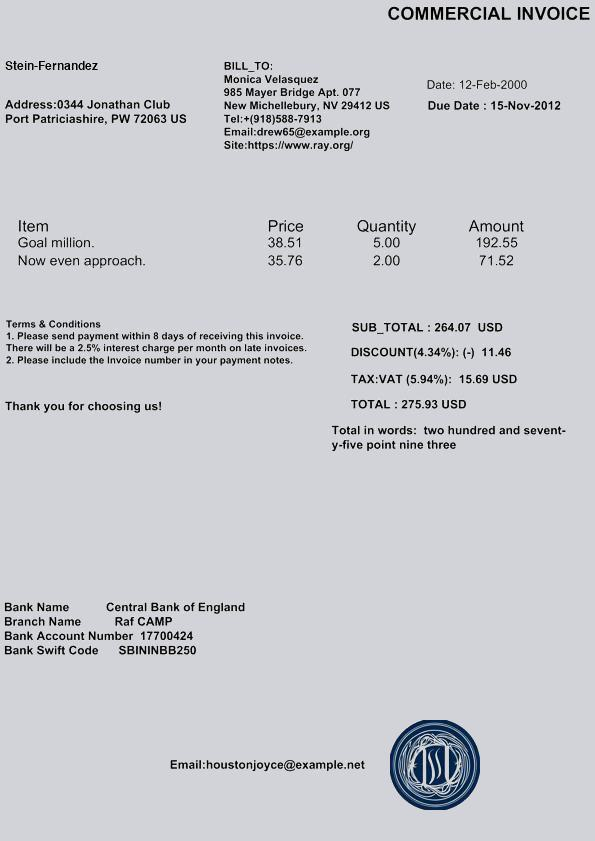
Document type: Invoice